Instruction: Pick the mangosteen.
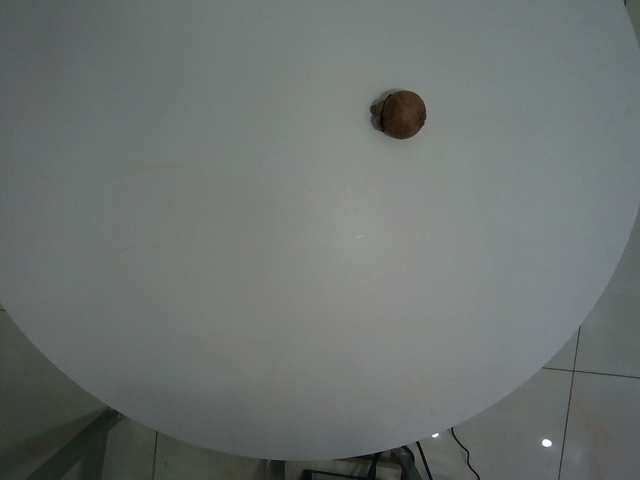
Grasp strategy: vertical